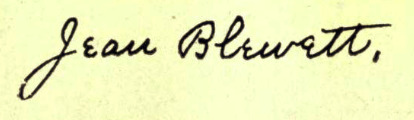
Signature of: jean blewett